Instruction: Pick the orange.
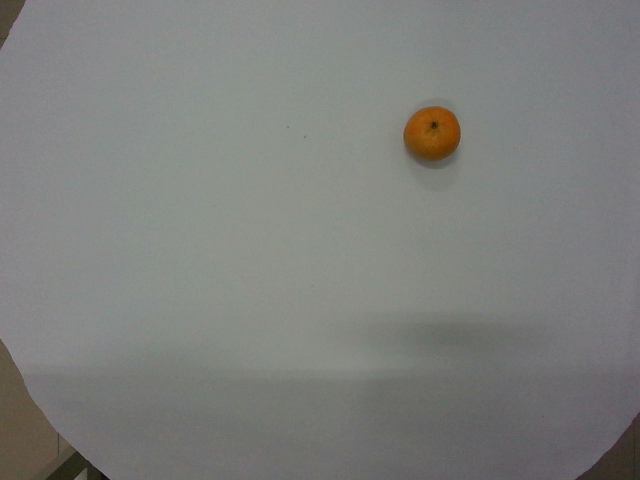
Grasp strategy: vertical